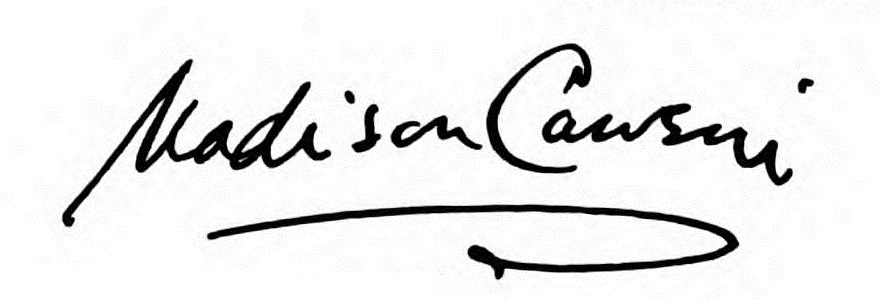
Signature of: madison cawein